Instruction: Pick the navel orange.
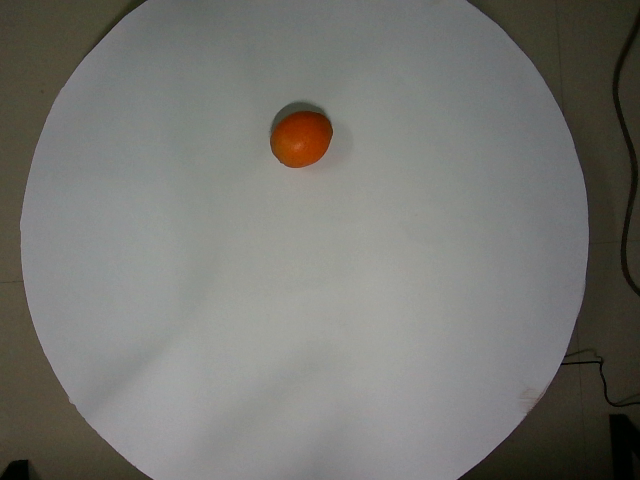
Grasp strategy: vertical